Question: What is the name of the tenant mentioned in the document?
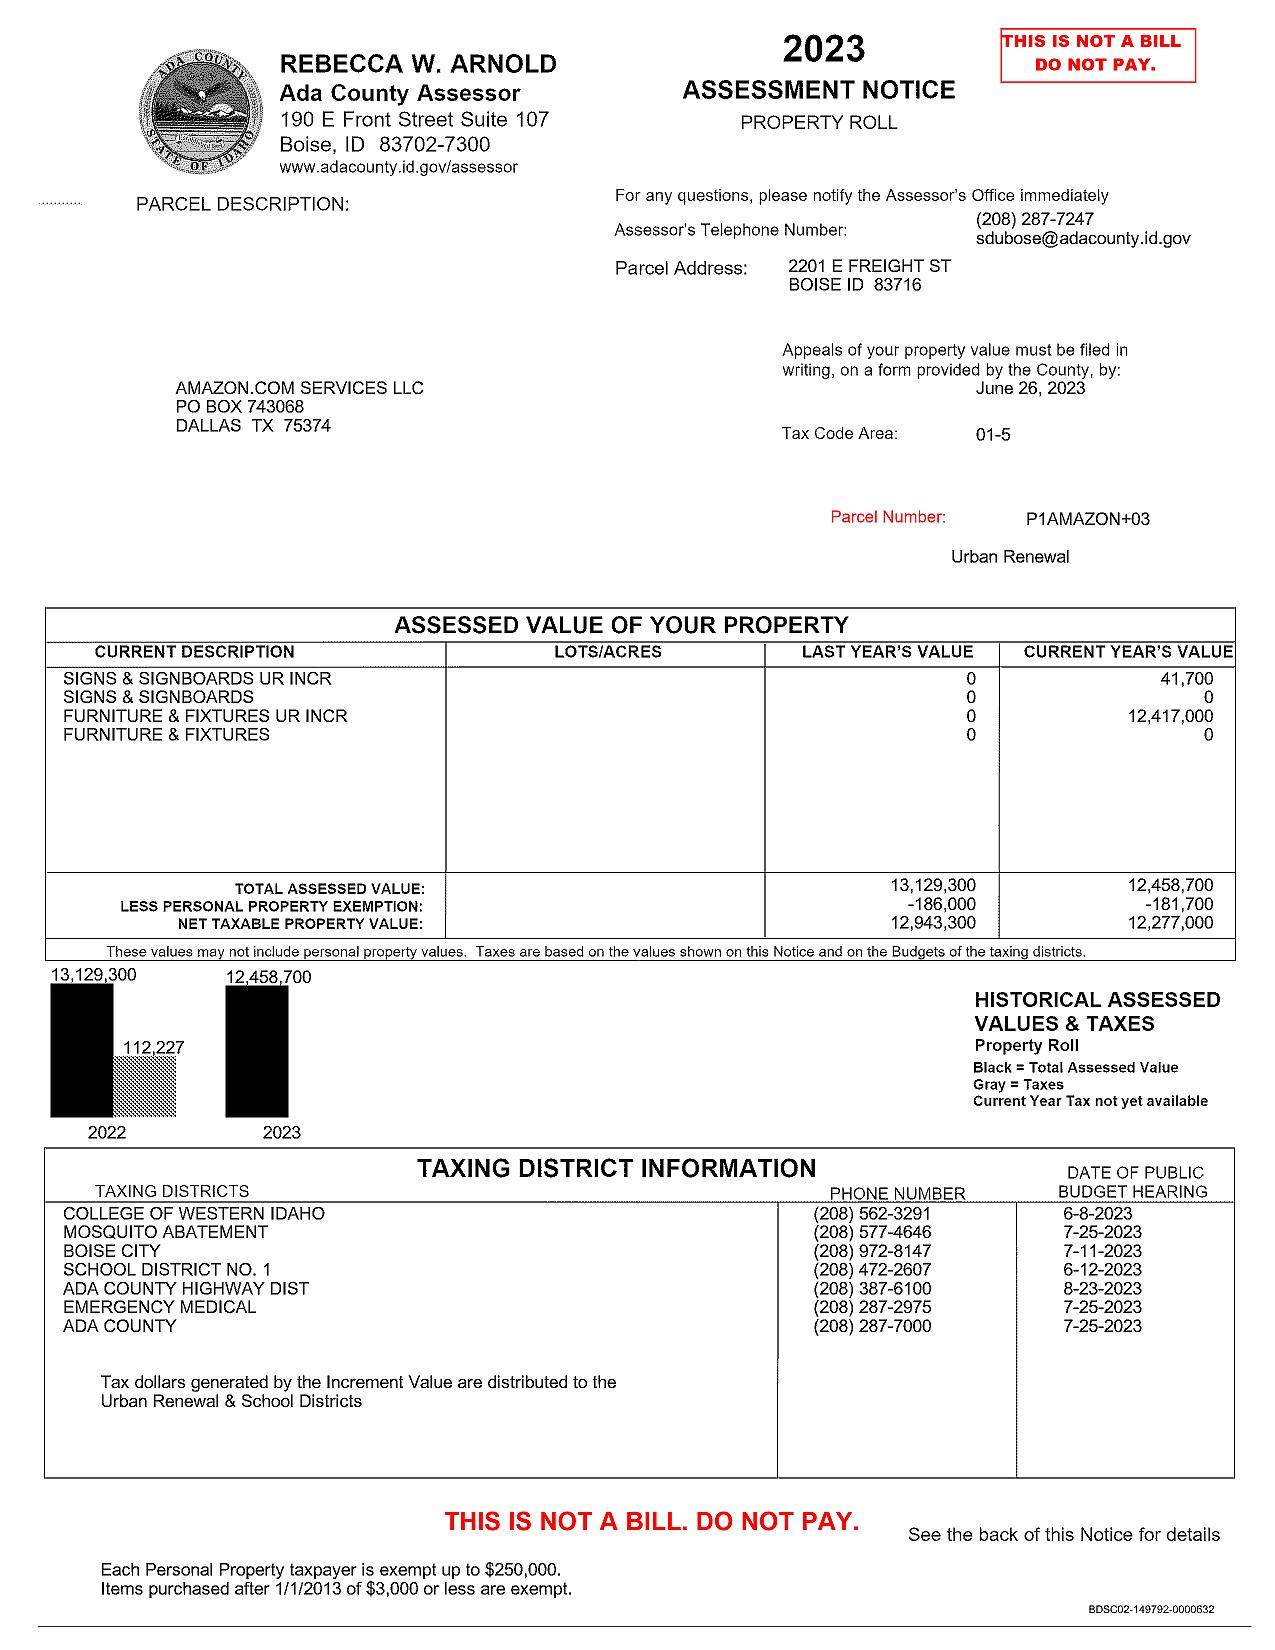
Answer: "AMAZON.COM SERVICES LLC"